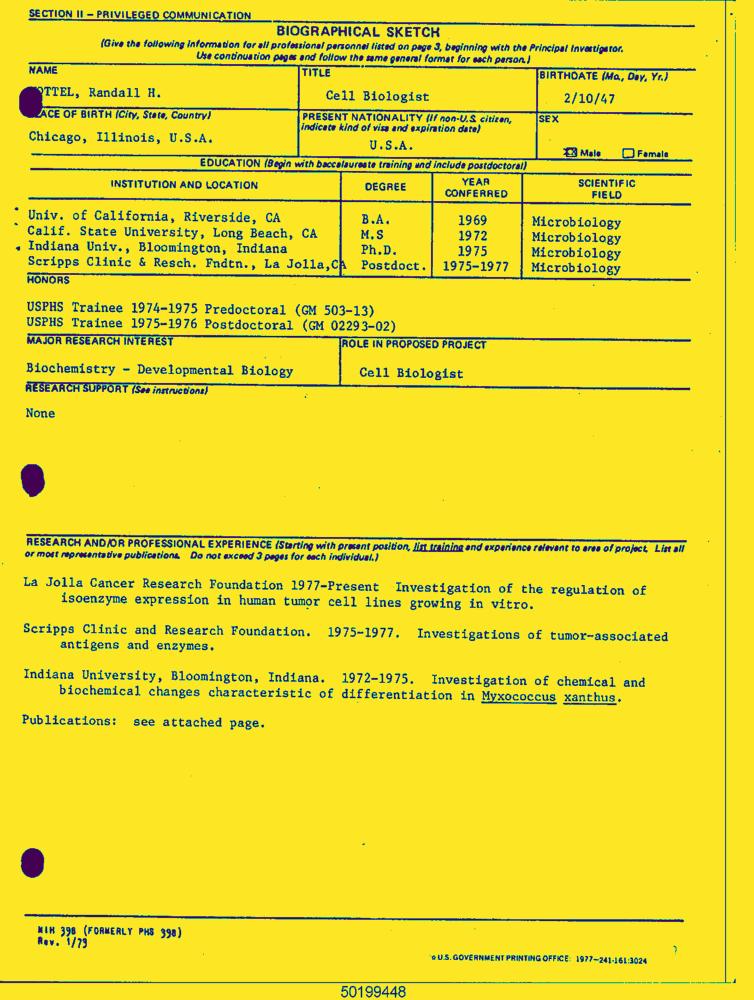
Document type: Resume-Doc